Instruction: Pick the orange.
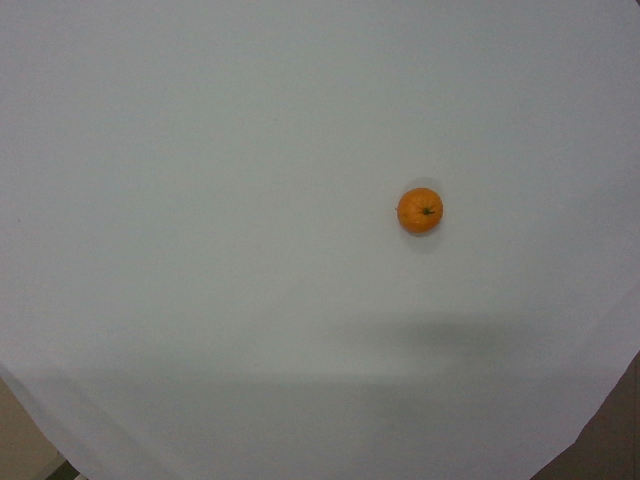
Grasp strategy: vertical